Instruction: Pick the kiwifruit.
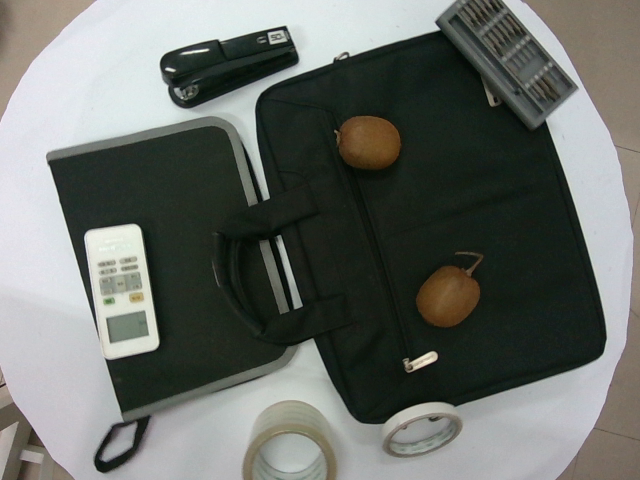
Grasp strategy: vertical